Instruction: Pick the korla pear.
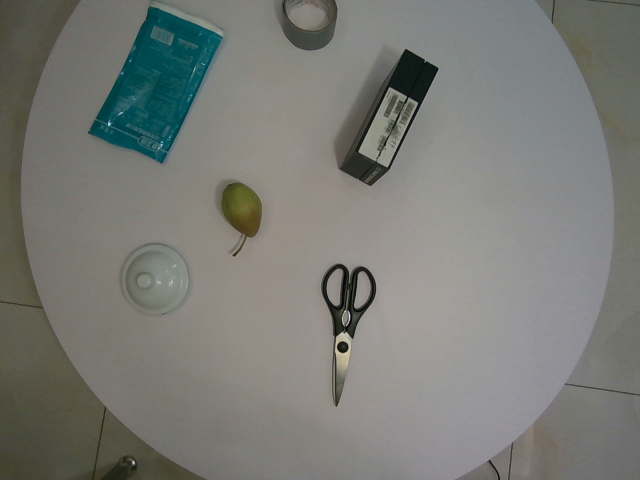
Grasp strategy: vertical